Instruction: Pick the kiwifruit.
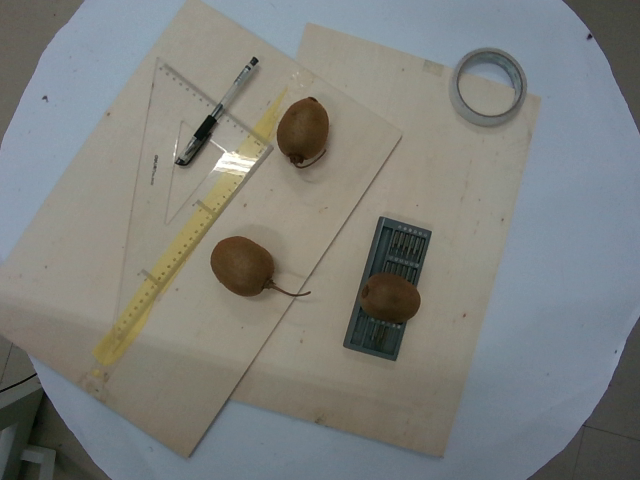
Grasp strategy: vertical